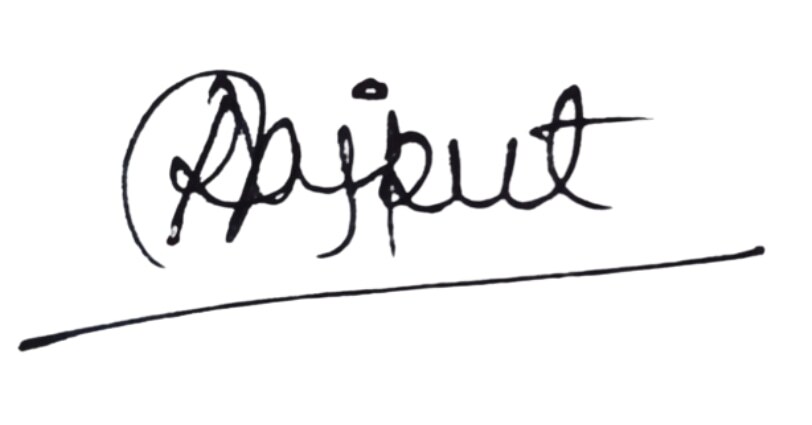
Signature of: digav aaditya singh rajput